Question: Describe the condition in detail:
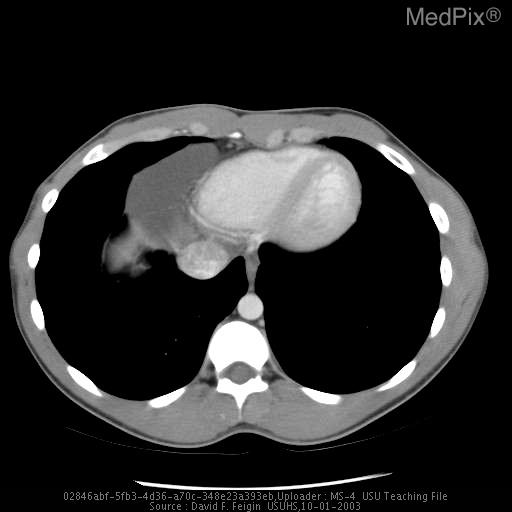
Answer: The disease is discussed as: Clinical importance lies in the need to differentiate pericardial cysts from other masses with a similar appearance.  Pericardial cysts represent fluid-filled outpouchings of the parietal pericardium.  They occur in 1/100,000 people.  The cysts rarely calcify and do not communicate with the pericardial space.  One-third of patients are symptomatic at presentation and complain of chest pain and dyspnea.  Pericardial cysts are best diagnosed by CT, MRI, or echo as smoothly marginated fluid-filled structures adjacent to the Rt heart border, although 20% of pericardial cysts lie along the left heart border, sometimes mimicking a prominent left atrial appendage or left ventricular aneurysm.